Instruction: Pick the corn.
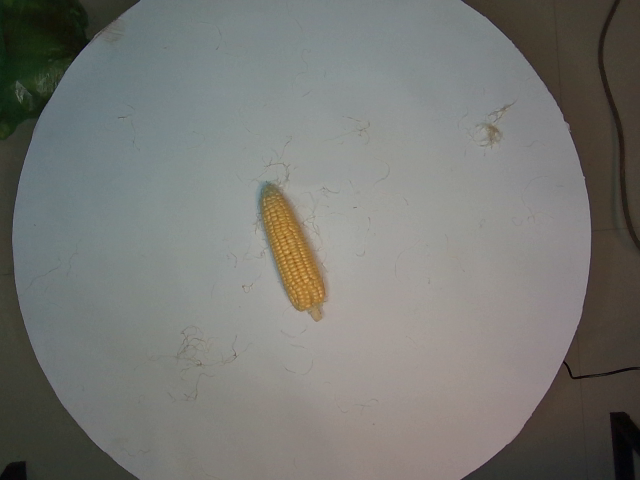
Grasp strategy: vertical